Question: How is the history relevant to the case?
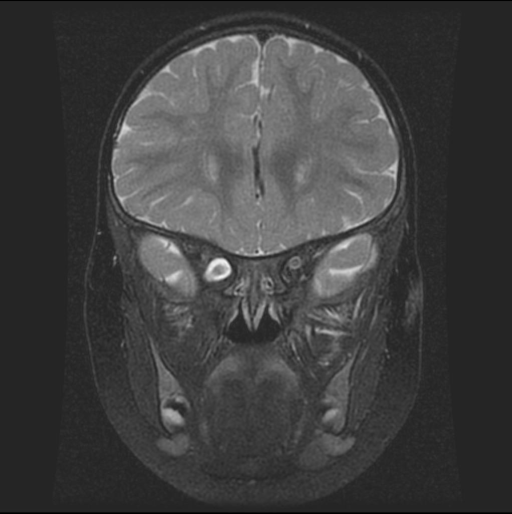
Answer: The patient's history of 2 y.o. noted to have right sided proptosis is key in understanding the case.